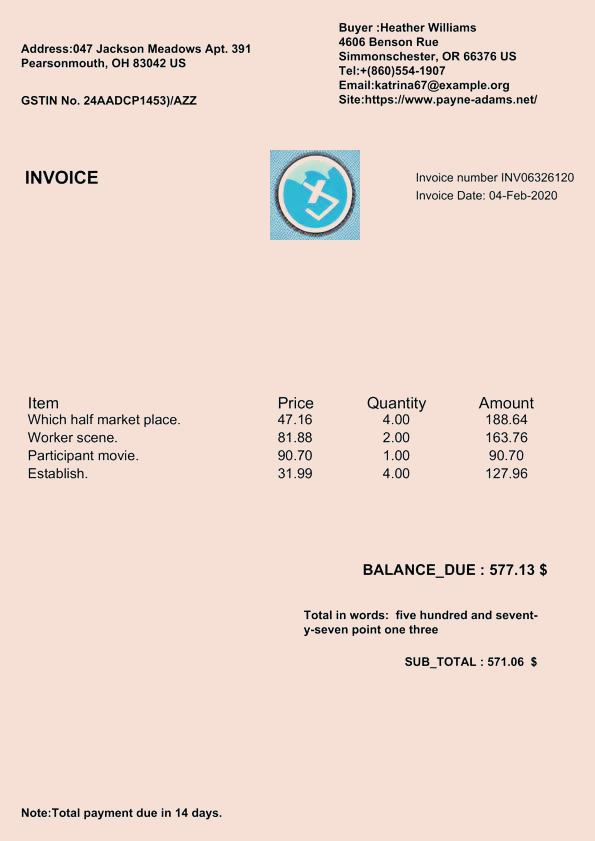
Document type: Invoice